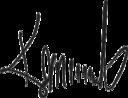
Signature of: kemal kılıçdaroğlu